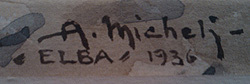
Signature of: alberto micheli pellegrini